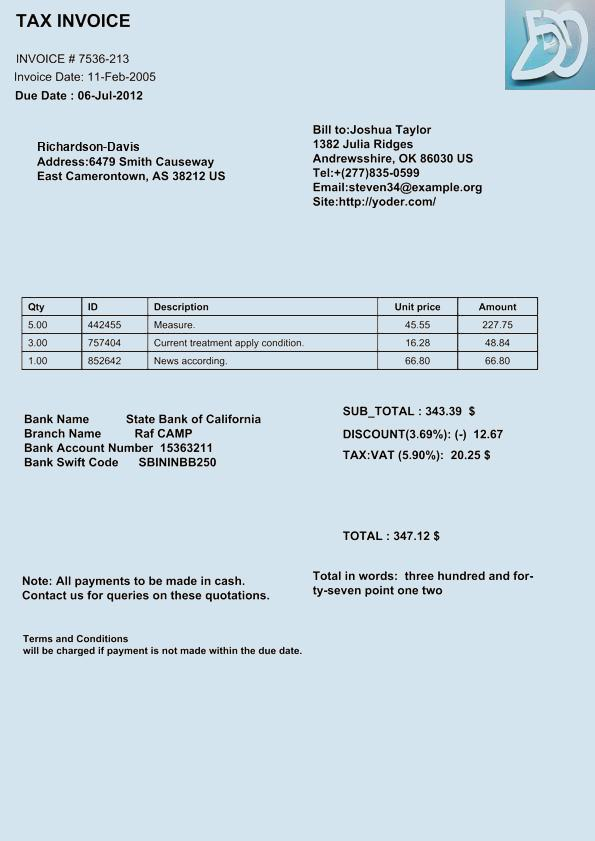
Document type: Invoice